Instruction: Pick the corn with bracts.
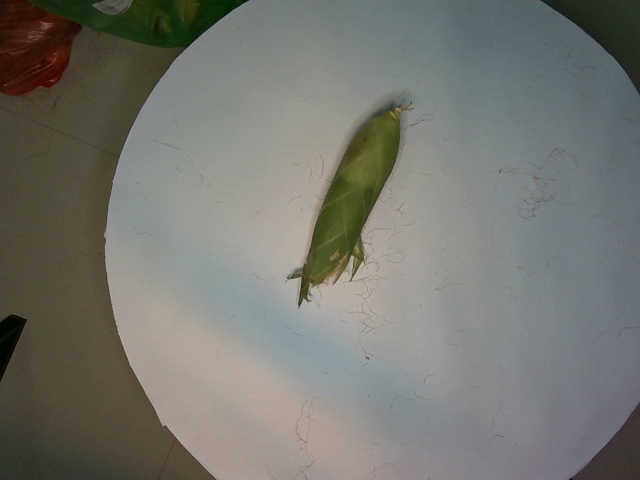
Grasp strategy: vertical